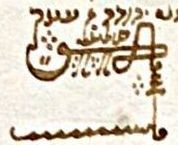
Signature of: judah ben jacob ibn attar